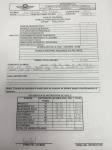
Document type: Invoice